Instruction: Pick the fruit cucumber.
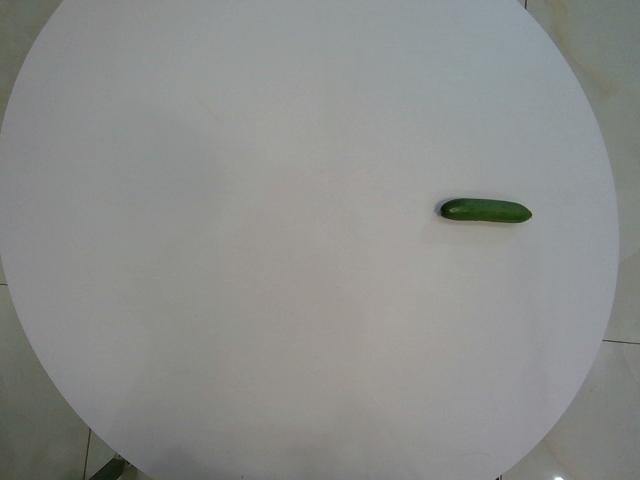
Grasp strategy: vertical